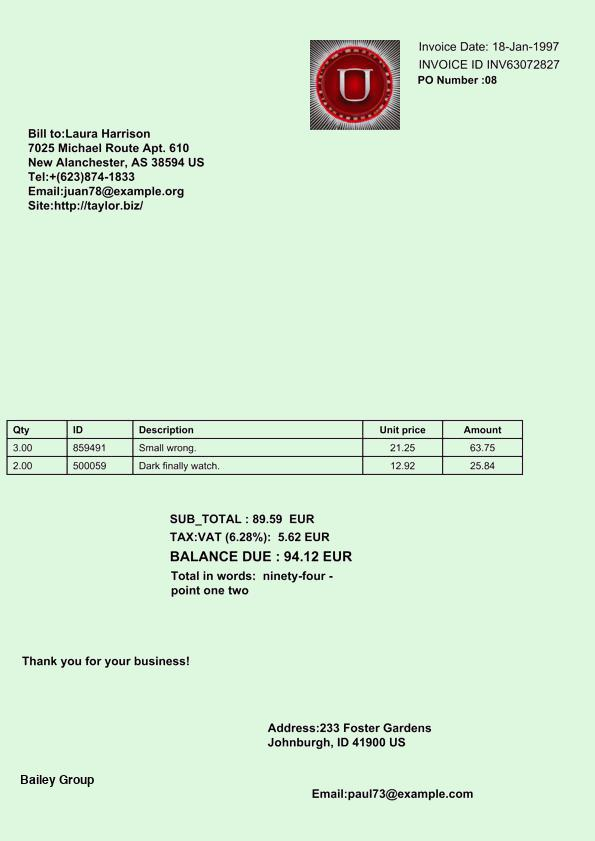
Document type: Invoice